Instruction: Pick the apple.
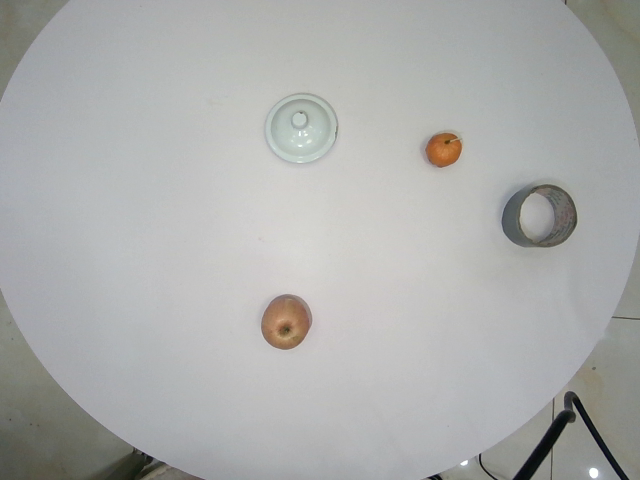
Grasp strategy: vertical